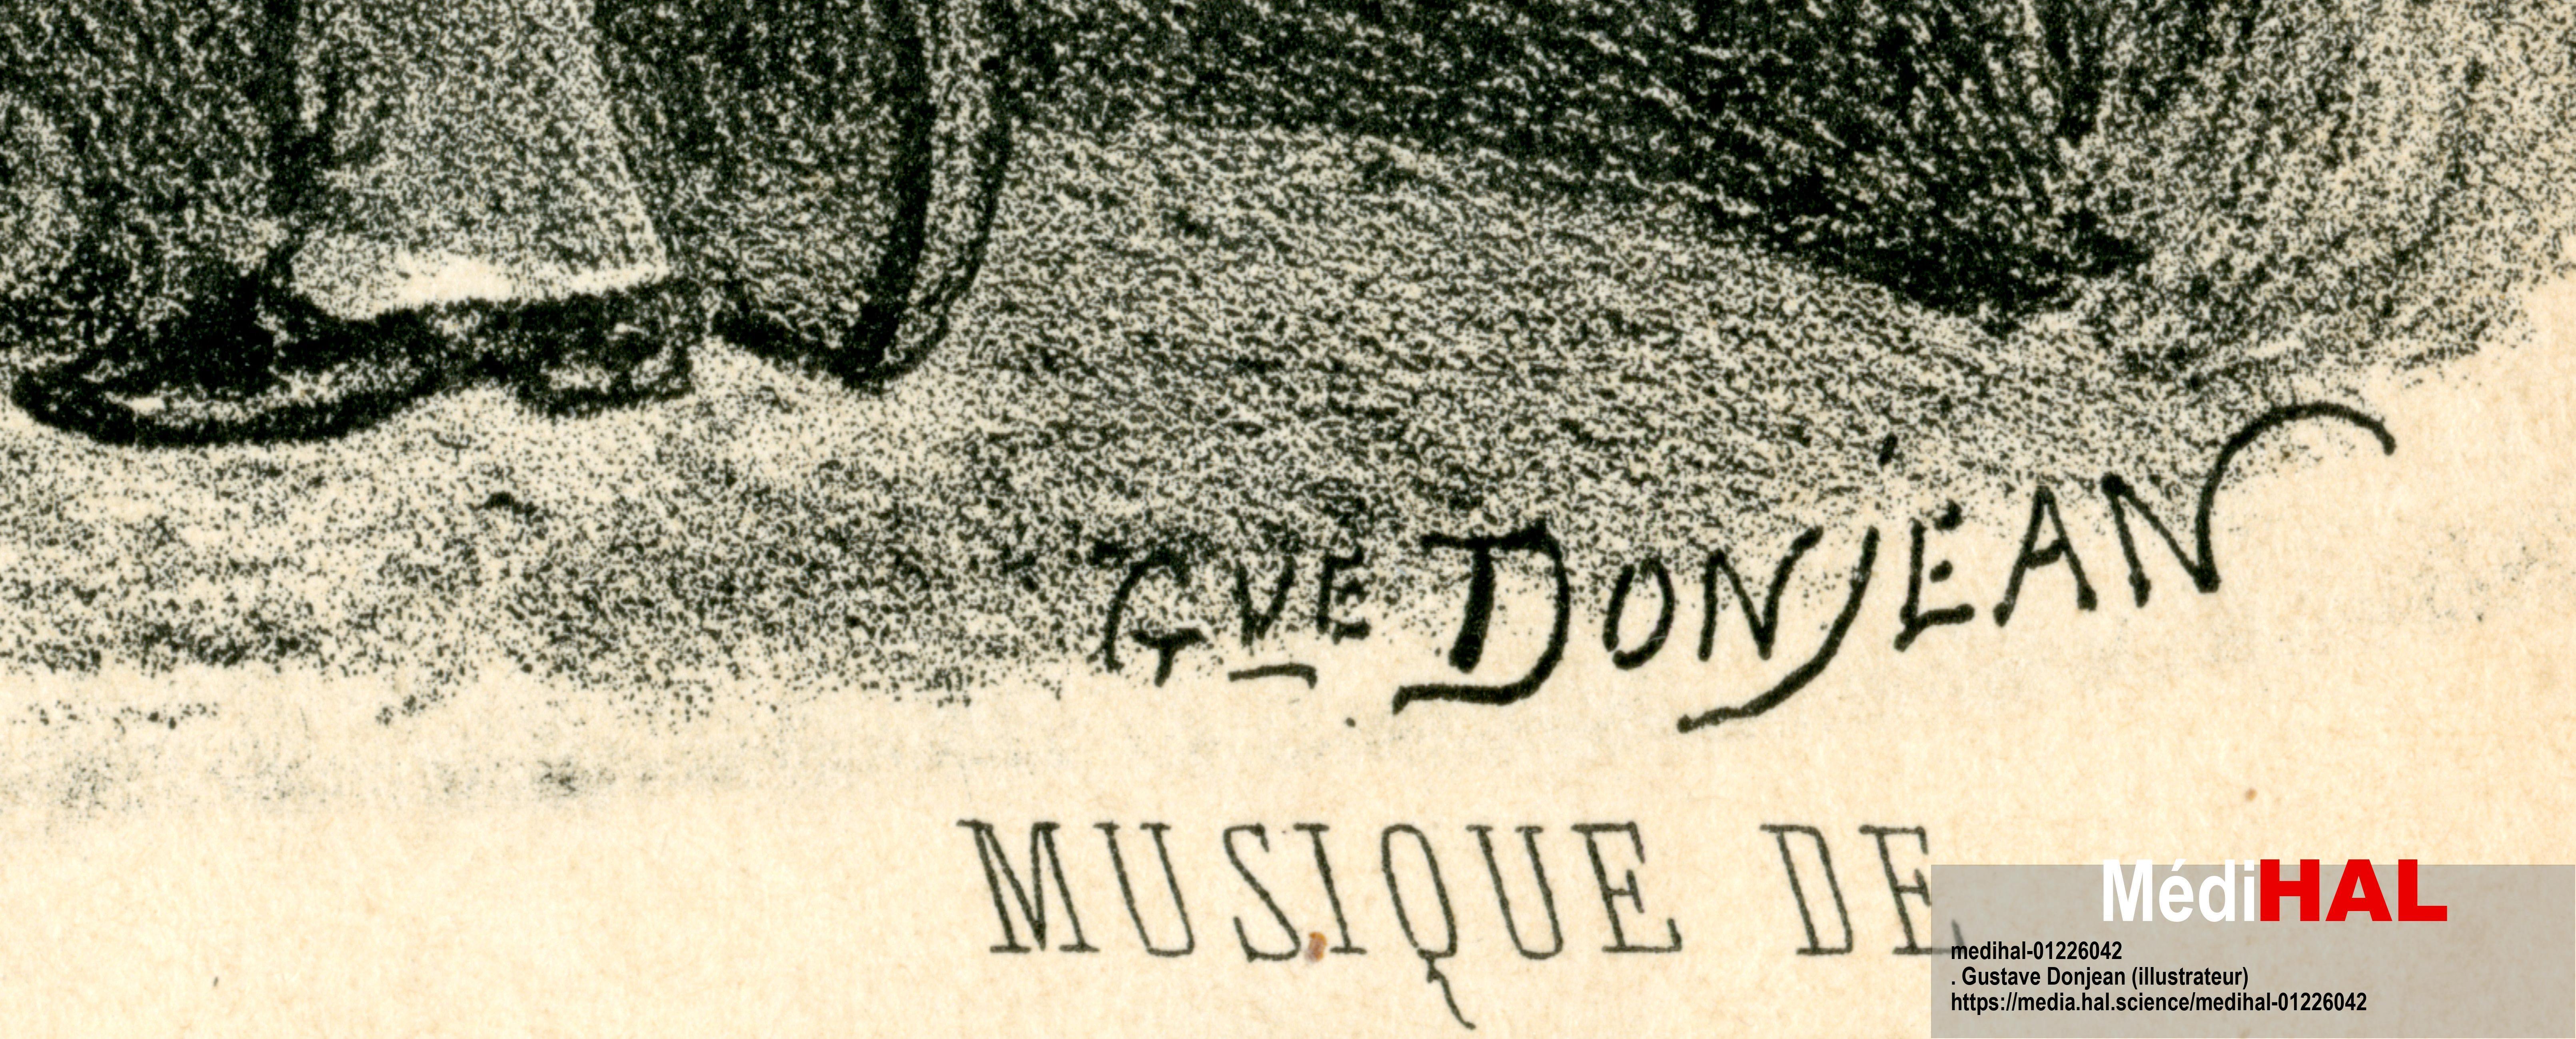
Signature of: gustave donjean